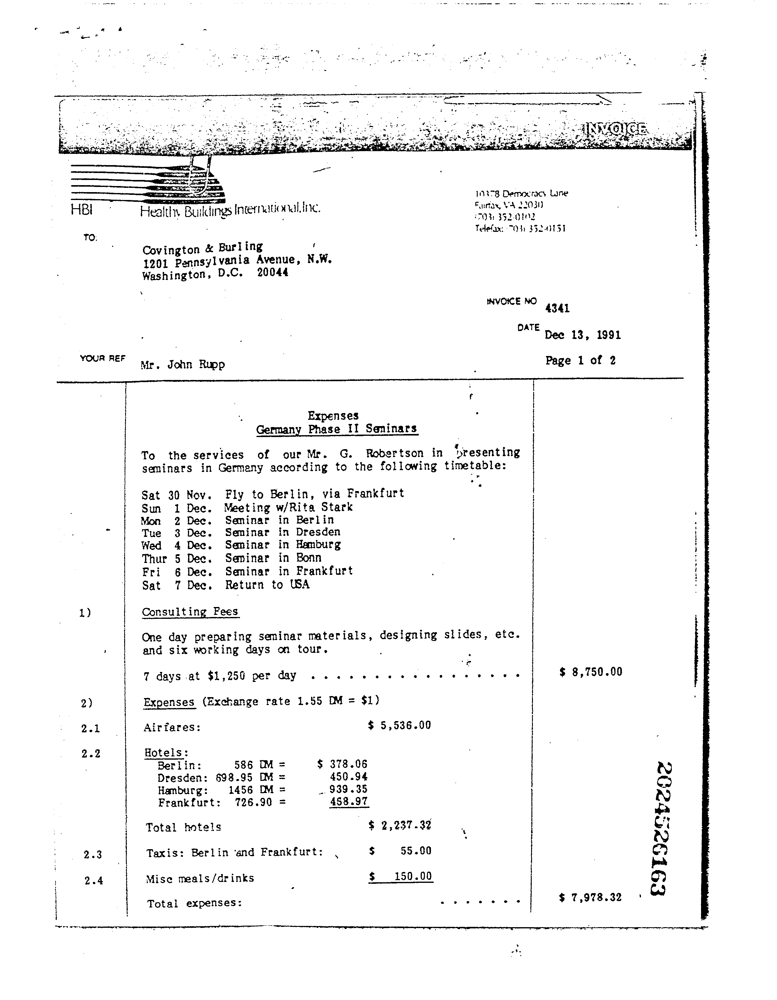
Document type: Invoice